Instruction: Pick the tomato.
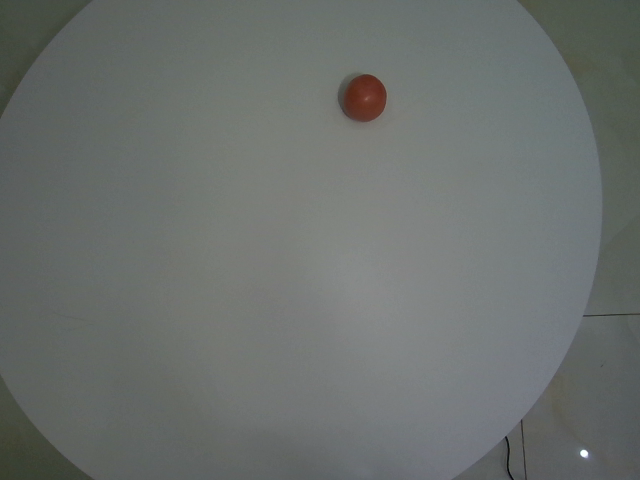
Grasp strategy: vertical